Patient: Male, age 68
A 68-year-old-man was a former smoker of 1 pack of cigarettes per day for 27 years and had a history of type II diabetes. In early November 2017, dry cough occurred and worsened gradually. He visited his primary care doctor and underwent chest computed tomography (CT), which revealed some abnormalities. His serum tests also showed elevated levels of C-reactive protein (CRP). He was prescribed levofloxacin, but his symptoms persisted. Thereafter, he was referred to our hospital for further examinations and treatments in mid-December, 2017.
There were no abnormalities on physical findings. A serum test showed no abnormalities except for the elevated level of CRP (0.9 mg/dL) (Table 1). Chest radiography showed mild heart enlargement and enhancement in pulmonary vascular shadow (Fig. 1). High-resolution computed tomography (HRCT) of the chest showed bronchial vascular bundle thickening, centrilobular nodules, and interlobular septal thickening on both sides. Uneven ground-glass opacity was present mainly on the right side; in addition, there was pleural effusion on both sides as well as pericardial effusion (Fig. 2). No abnormalities were noted on an electrocardiogram. Echocardiography showed a normal ejection fraction (66%) and mild elevation of the tricuspid regurgitation pressure gradient (TRPG; 36 mmHg). Based on these results, we did not strongly assume the possibility of the exacerbation of chronic heart failure.
For a further inspection, we conducted a TBLB of the right upper lobe, where HRCT showed centrilobular nodules and interlobular septal thickening more strongly. In a pathological image of the TBLB specimen, phloem-like or clumping adenocarcinoma cells were noted in the thick interstitial vessels and vessels of the alveolar wall but not in the lymphatic vessels (Fig. 3). Because a tumor embolism consisting of fibrin and tumor cells was noted, a pathologist in our hospital confirmed the diagnosis of PTTM. Immunostaining showed carbohydrate antigen 19-9(+), Mac5-AC(+), D2-40(-), and thyroid transcription factor-1(-) (Fig. 4). Based on these results, we suspected that the primary tumor might be a gastric or pancreatobiliary cancer.
While we planned further inspections, he was referred to the emergency room of our hospital because of worsening dyspnea in early January 2018. HRCT showed increased pleural effusion and worse interlobular separation wall thickening on both sides than had been noted in the HRCT findings acquired previously (Fig. 5). Emergency hospitalization was implemented, and chest drain placement was conducted. Once hospitalized, he underwent upper gastrointestinal endoscopy for scrutiny. Ulcerative lesions were noted in the posterior wall of the stomach (Fig. 6). The biopsy result indicated moderately to poorly differentiated adenocarcinoma and signet-ring cell carcinoma, which was in agreement with the finding of adenocarcinoma cells on the TBLB (Fig. 7). Contrast-enhanced CT was performed to rule out pulmonary thromboembolism, but no thrombi were observed in the pulmonary artery (Fig. 8). Since the D-dimer level was also in the normal range, pulmonary thromboembolism was considered negative. Therefore, a definitive diagnosis of PTTM due to gastric cancer was made.
In late January, 2018, S-1 (120 mg/m2) and oxaliplatin (100 mg/m2) were administered to eradicate the gastric cancer. However, the gastric cancer worsened, so the regimen of chemotherapy was changed to S-1 (80 mg/m2), docetaxel (50 mg/m2), and oxaliplatin (100 mg/m2). After starting S-1, docetaxel, and oxaliplatin, his dyspnea disappeared gradually. This was because his pulmonary hypertension had improved, and the TRPG measured by echocardiography actually decreased from 36 mmHg to 23 mmHg. However, after four courses of S-1, docetaxel, and oxaliplatin, the progression of gastric cancer was confirmed, and his dyspnea worsened again. Echocardiography showed that the TRPG had increased from 23 to 41 mmHg. In late May, 2018, nab-paclitaxel (PTX) (100 mg/m2) and ramucirumab (8 mg/kg) were initiated. There were no marked changes in dyspnea during the administration of nab-PTX and ramucirumab, and the TRPG decreased from 41 to 35 mmHg. We were able to stop the worsening of dyspnea and improve the pulmonary hypertension a little, but the development of gastric cancer was confirmed after two courses.
Therefore, irinotecan (70 mg/m2) was initiated in mid-July, 2018. Soon after initiating irinotecan, his dyspnea worsened. Steroids and narcotics were prescribed to alleviate his symptoms. At the end of July 2018, his performance status was 4 owing to fatigue, anorexia, and dyspnea, so we decided to discontinue the chemotherapy and provide best supportive care. In late August, 2018, he passed away.
Keywords: angiogenesis inhibitor, gastric cancer, pulmonary tumor thrombotic microangiopathy, transbronchial lung biopsy
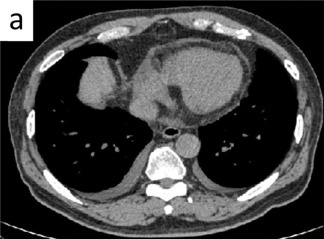
Image caption: High-resolution chest tomography at the initial visit. (a) The mediastinal window showed a small amount of pleural and pericardial fluid retention.